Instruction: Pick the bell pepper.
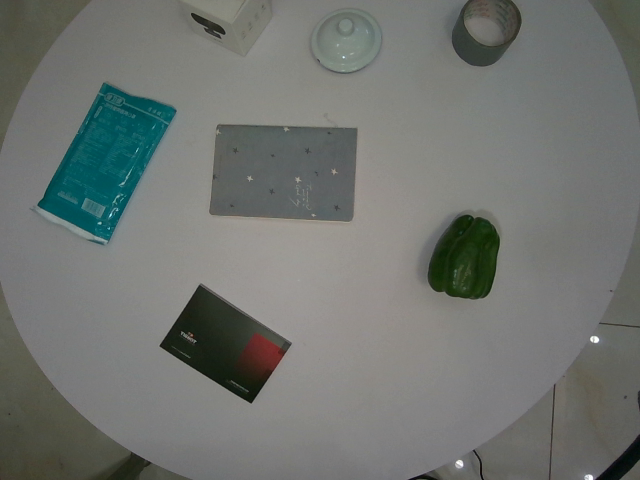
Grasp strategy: vertical